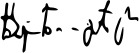
Signature of: nugzar bagration gruzinsky